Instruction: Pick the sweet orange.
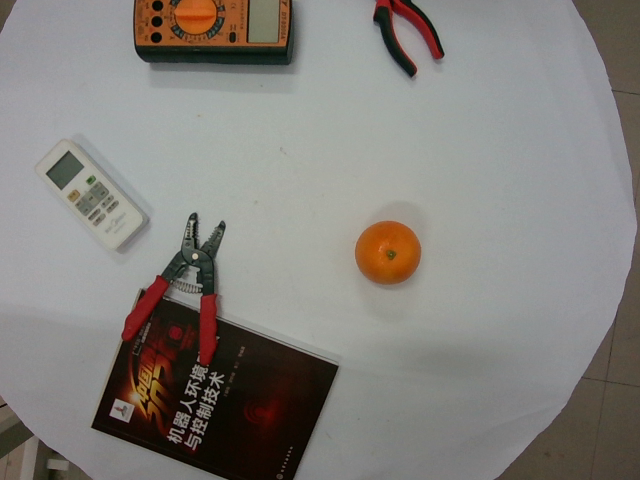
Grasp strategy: vertical